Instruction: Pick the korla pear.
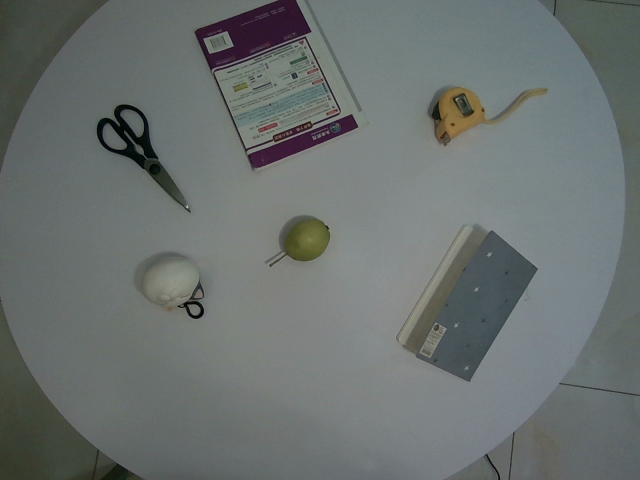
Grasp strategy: vertical